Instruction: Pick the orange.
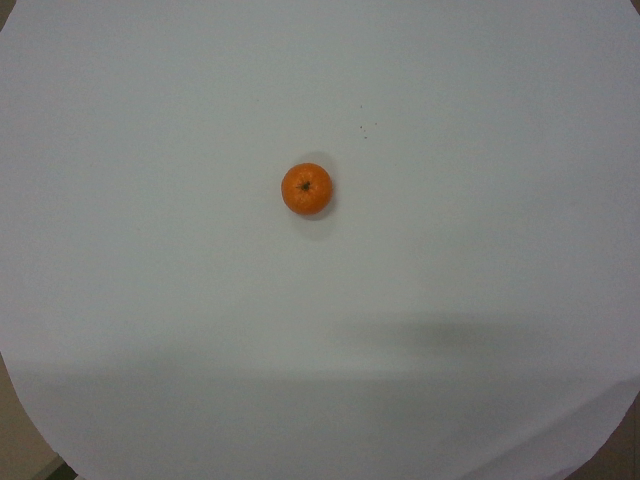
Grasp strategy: vertical